Question: What could the diagnosis suggest?
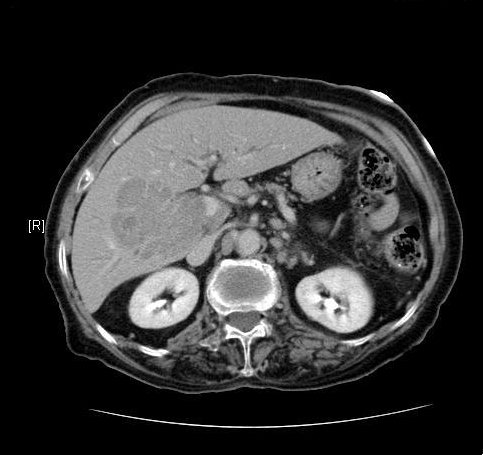
Answer: The possible diagnosis includes >> Hepatocellular carcinoma
>> Cholangiocarcinoma.